Question: What tax district, tax-rate area, or tax area code is specified in the document?
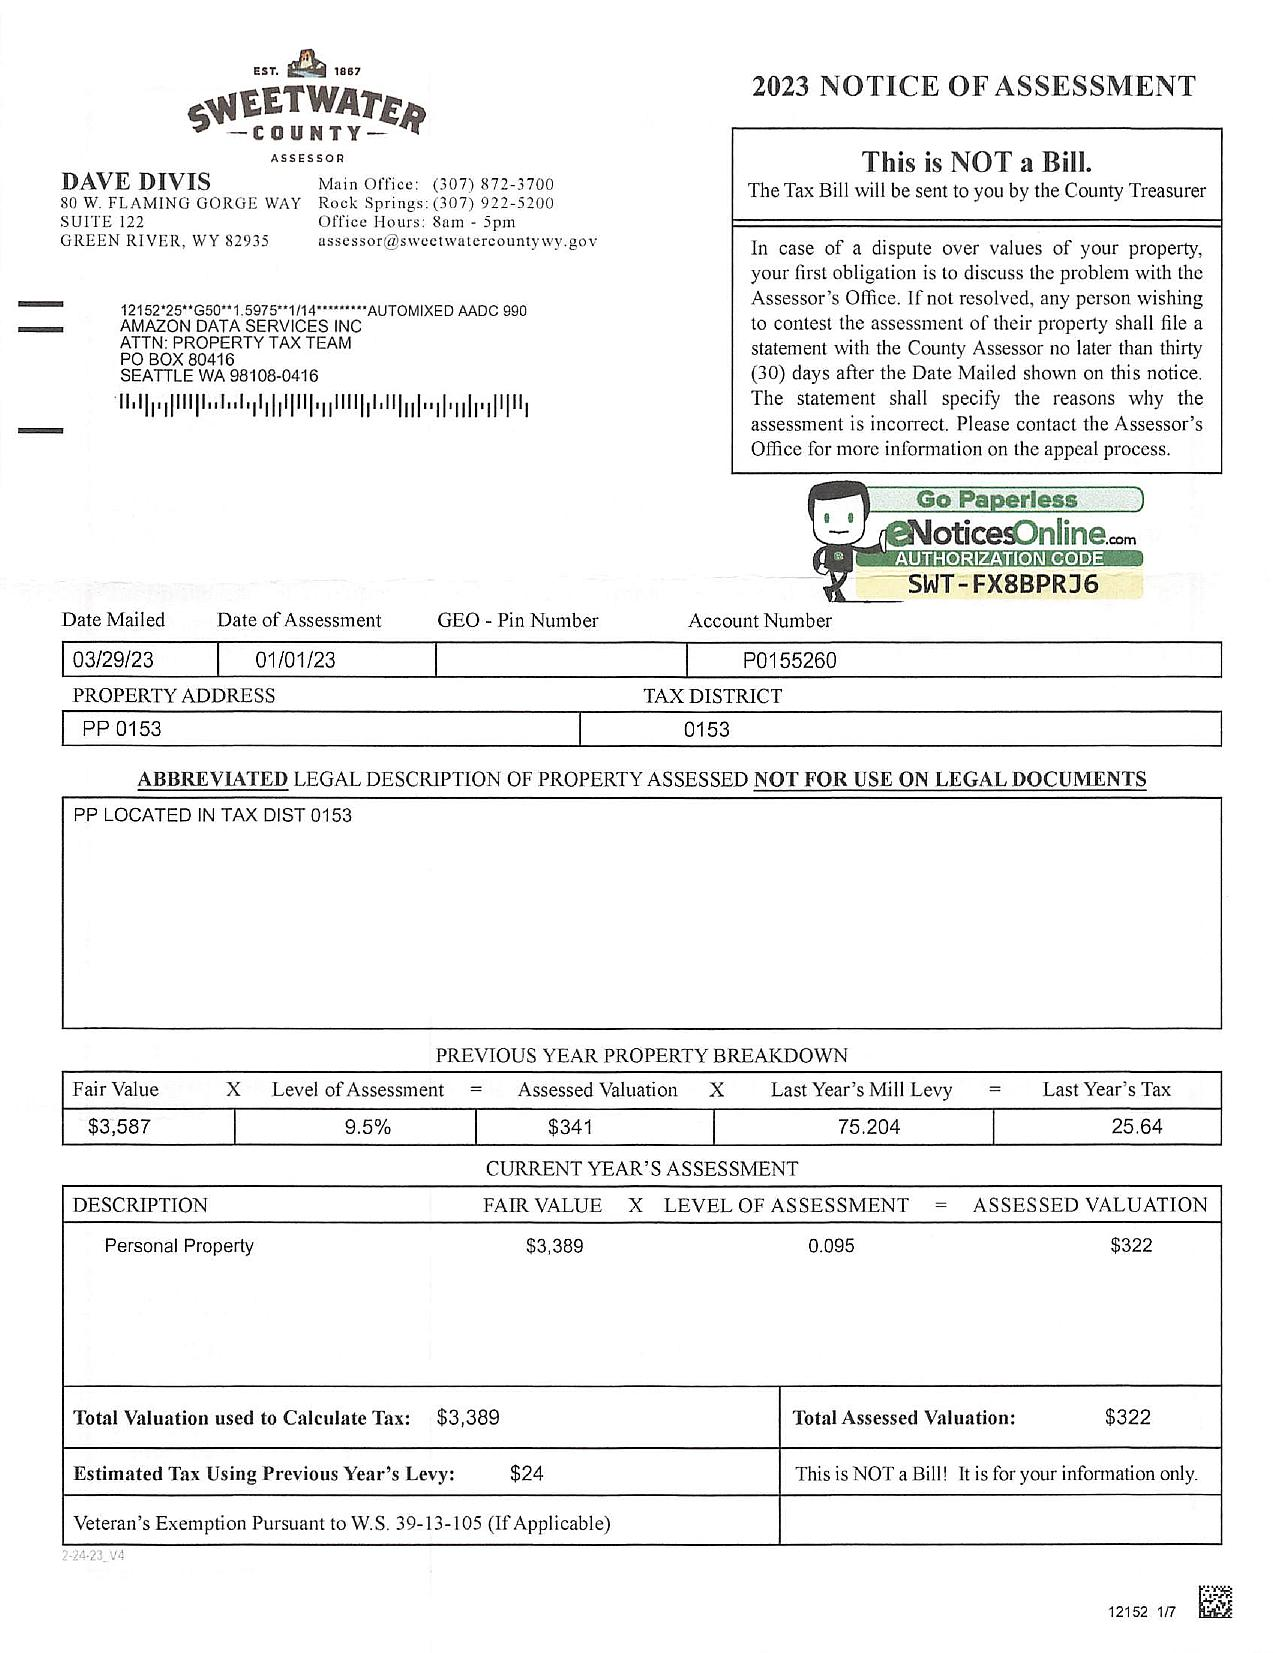
Answer: "0153"